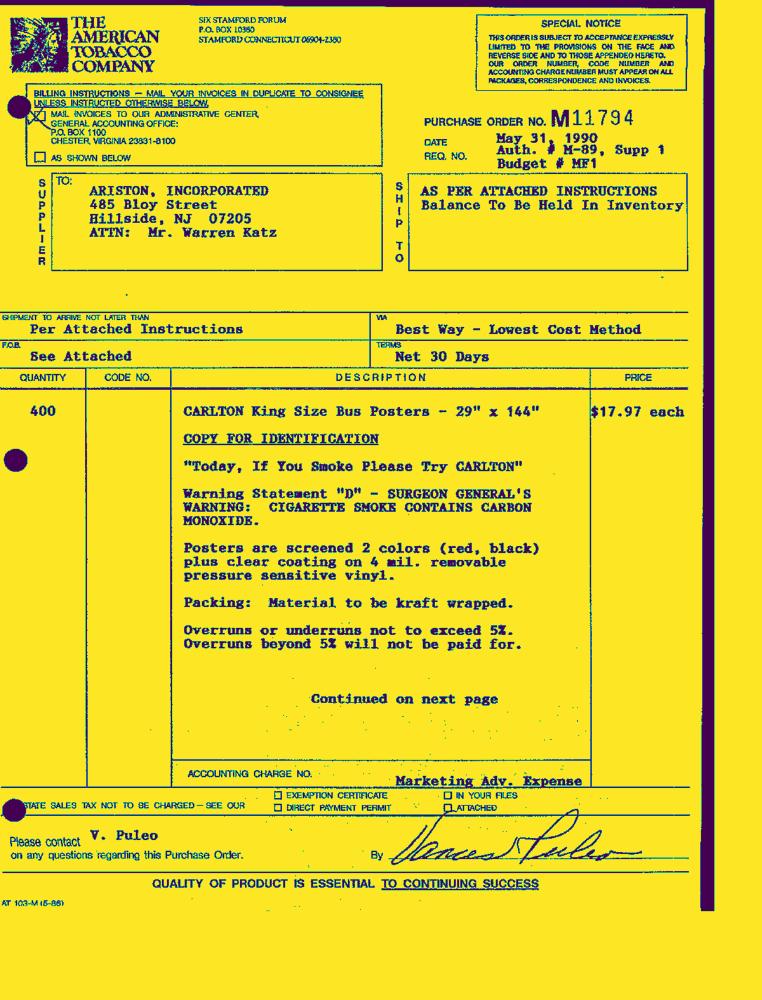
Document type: Invoice-Doc